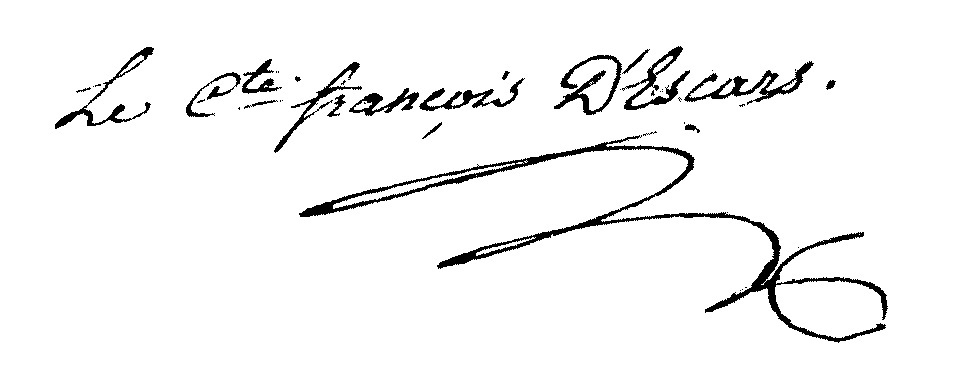
Signature of: françois nicolas rené de pérusse des cars